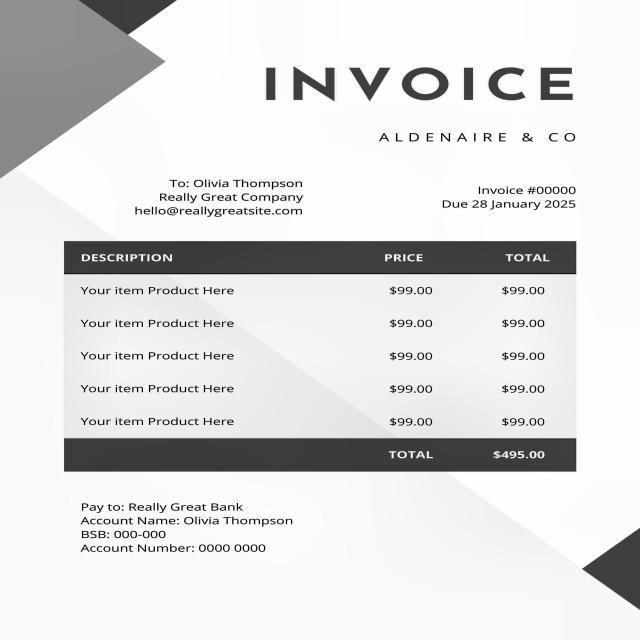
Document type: Invoice